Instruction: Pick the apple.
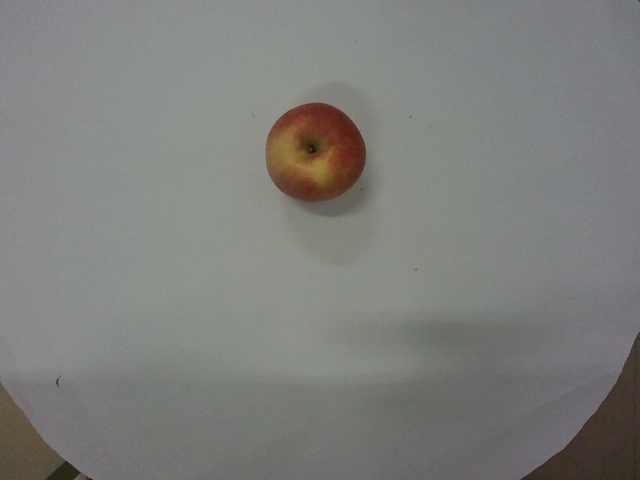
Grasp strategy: vertical